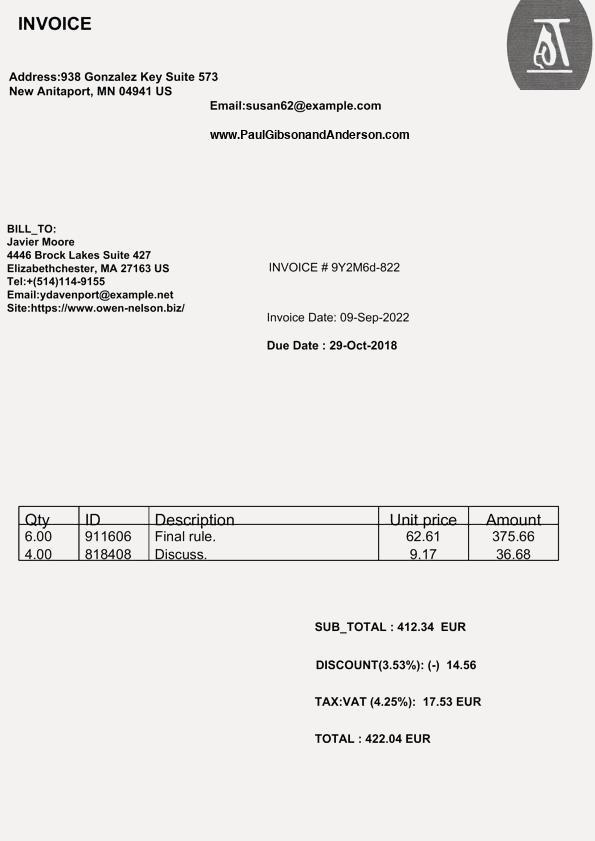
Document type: Invoice